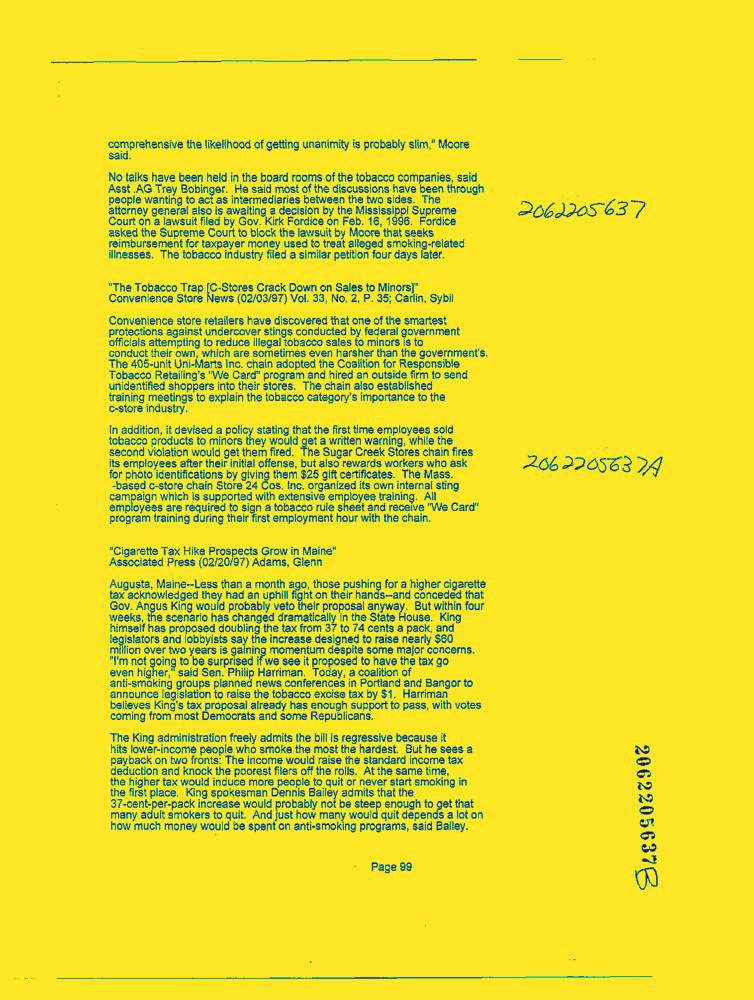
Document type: News-Article